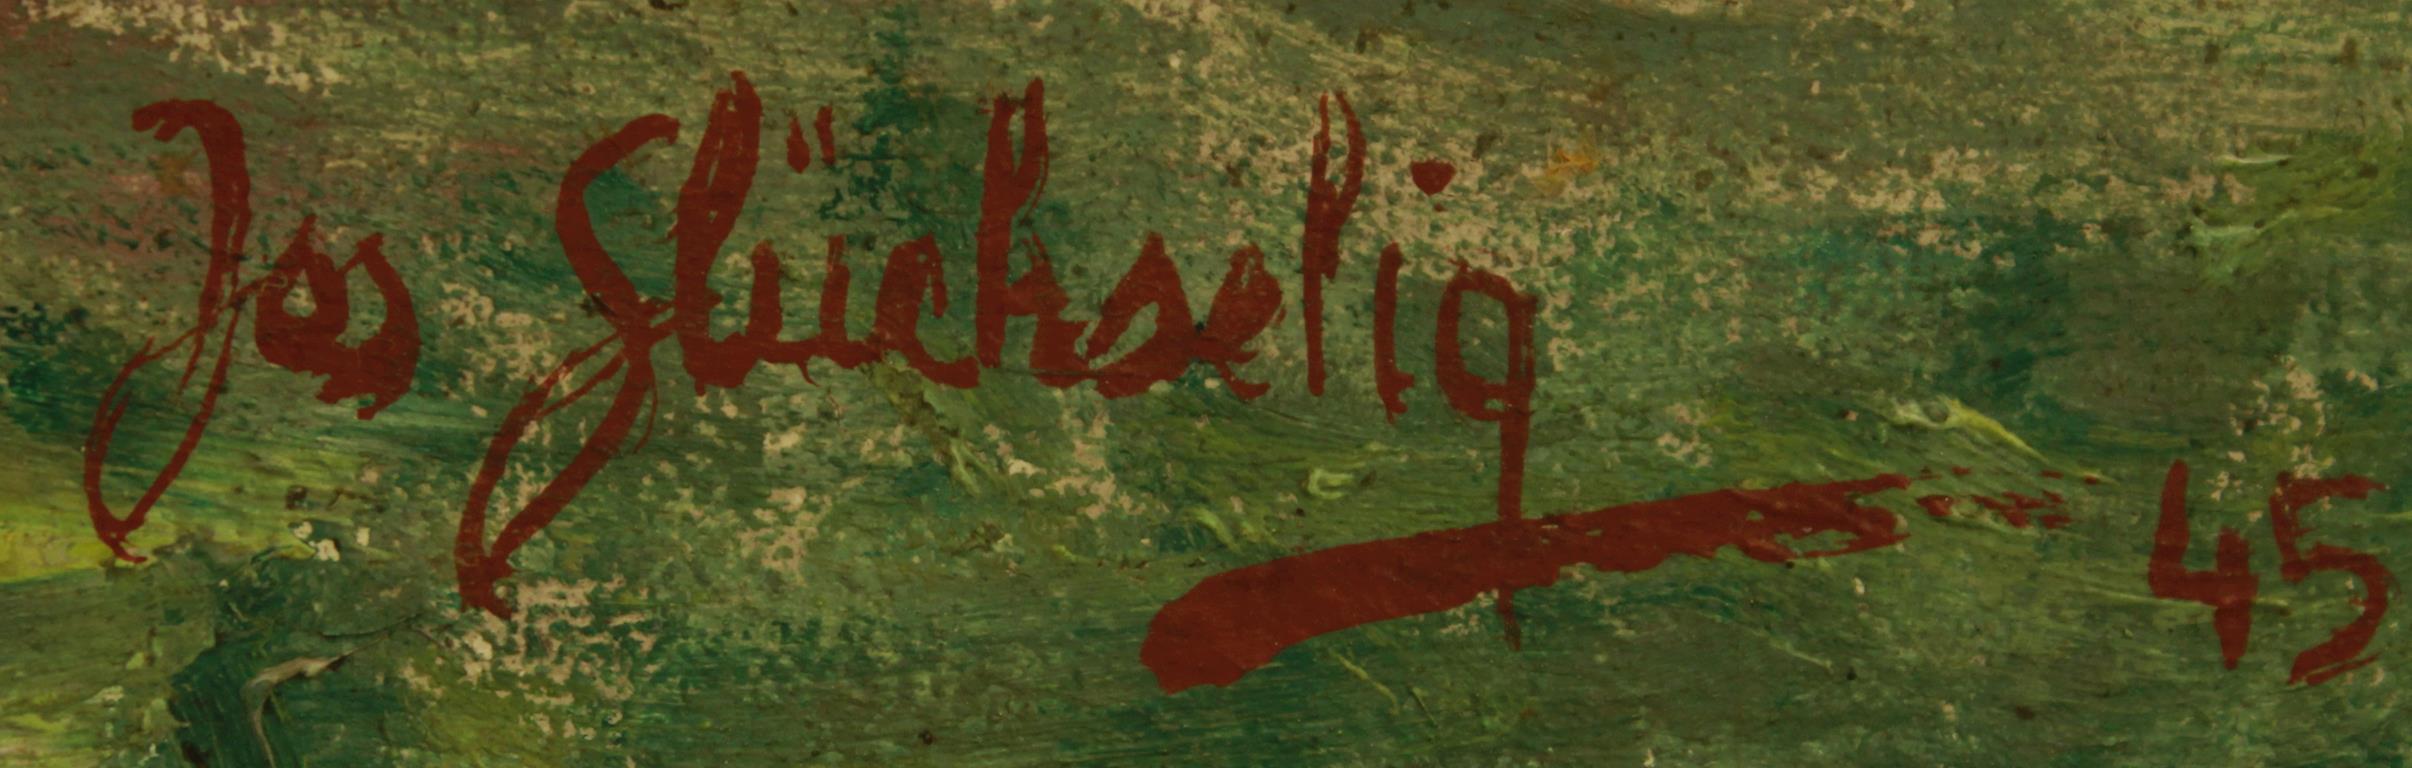
Signature of: josef glückselig